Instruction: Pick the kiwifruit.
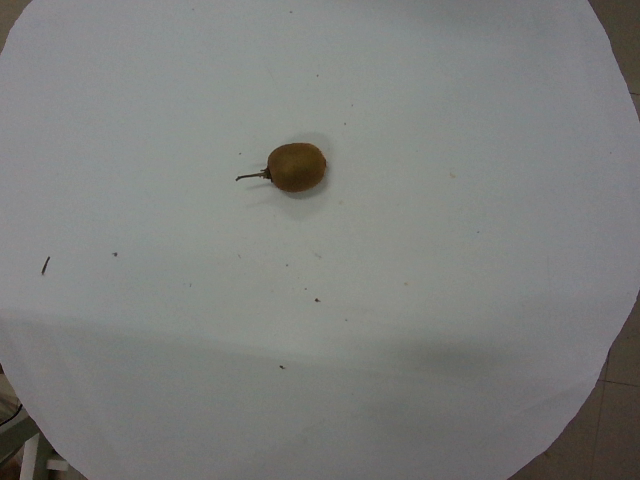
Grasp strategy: vertical